Question: What type of tax is indicated in the document, personal property or real estate?
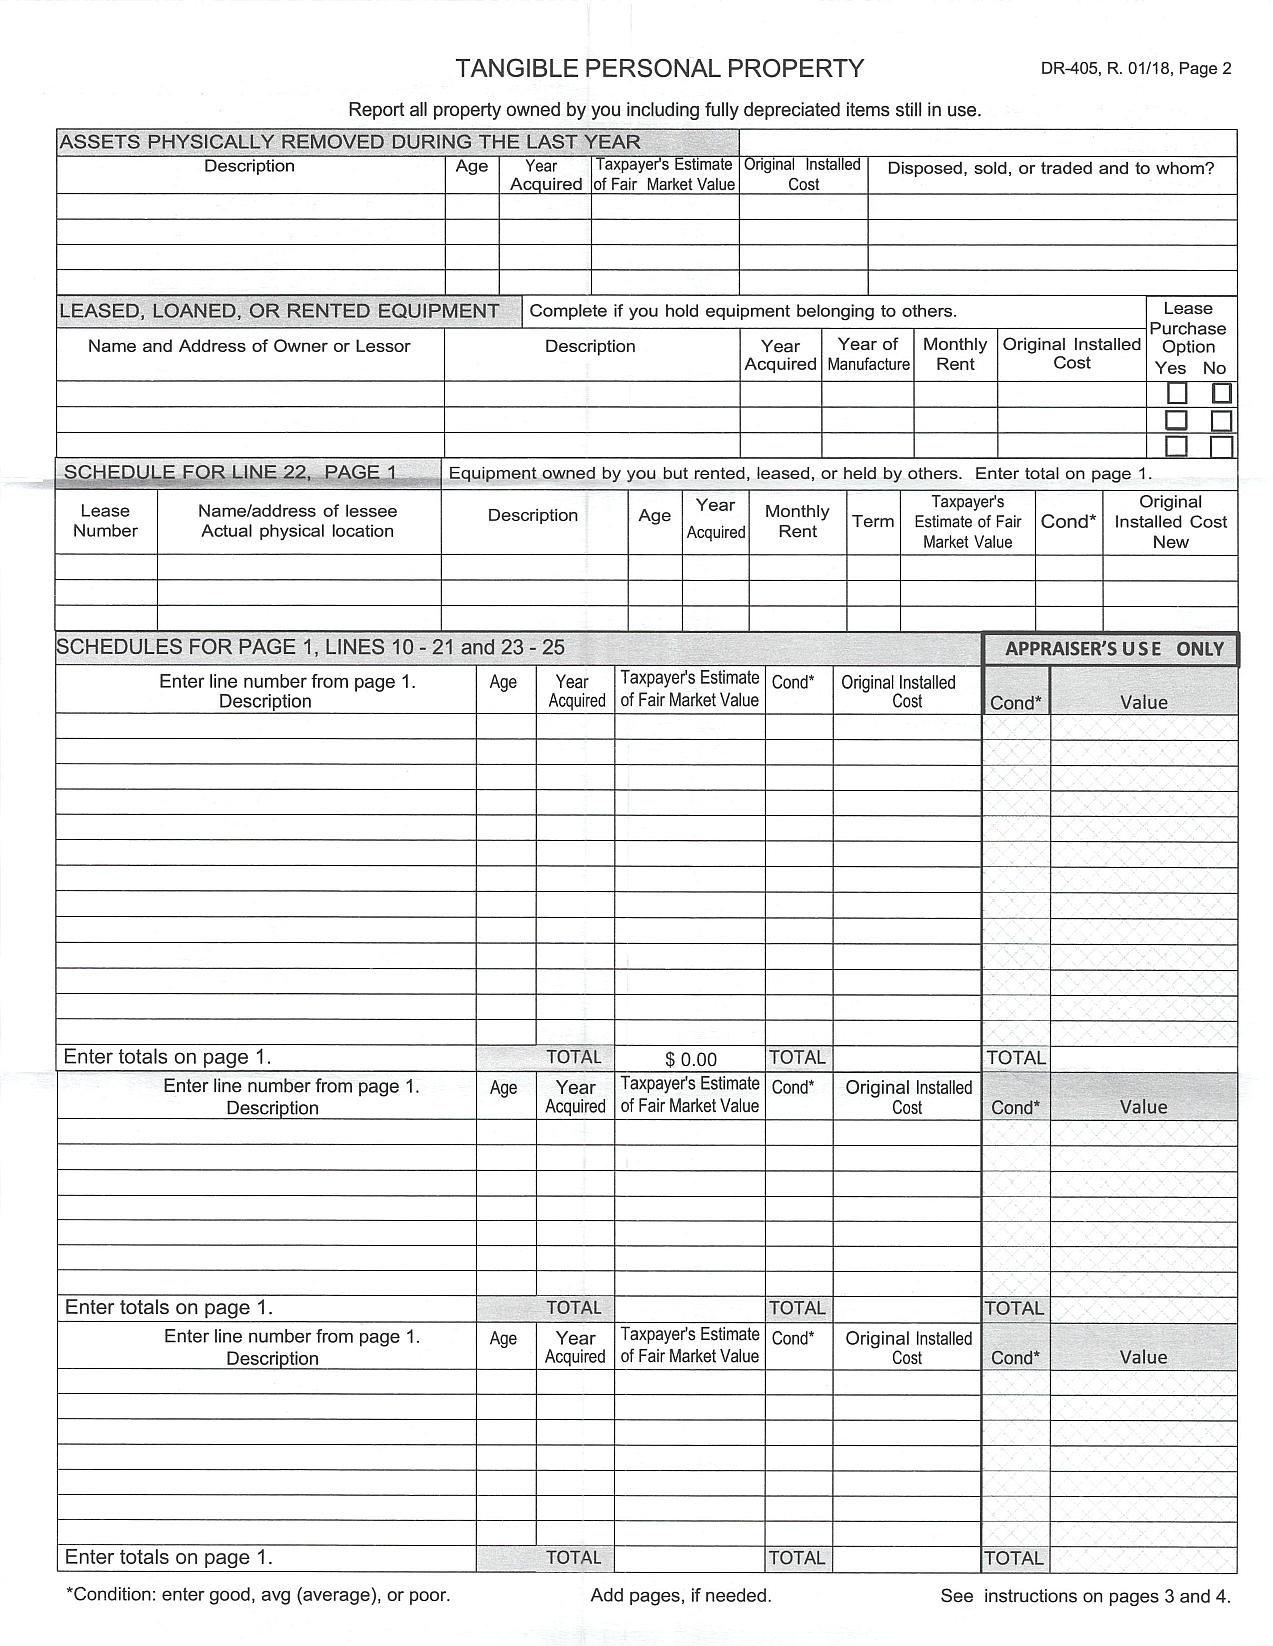
Answer: "Personal Property"